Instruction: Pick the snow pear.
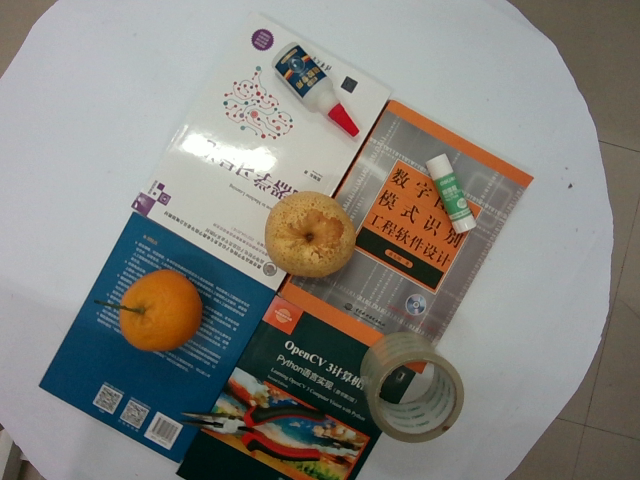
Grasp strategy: vertical